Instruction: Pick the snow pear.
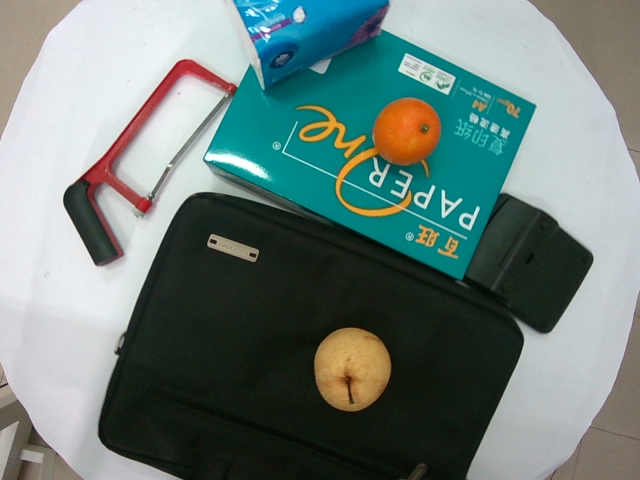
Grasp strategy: vertical